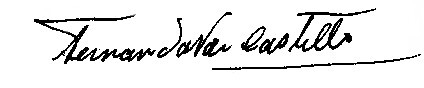
Signature of: fernando paz castillo